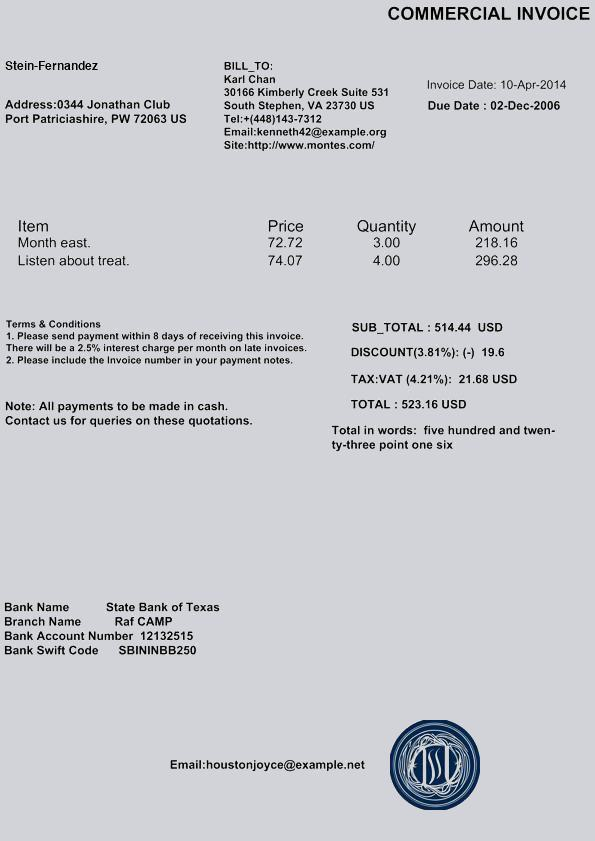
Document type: Invoice